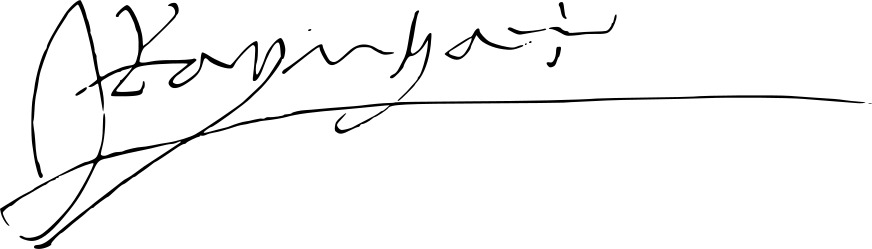
Signature of: eleanor of viseu